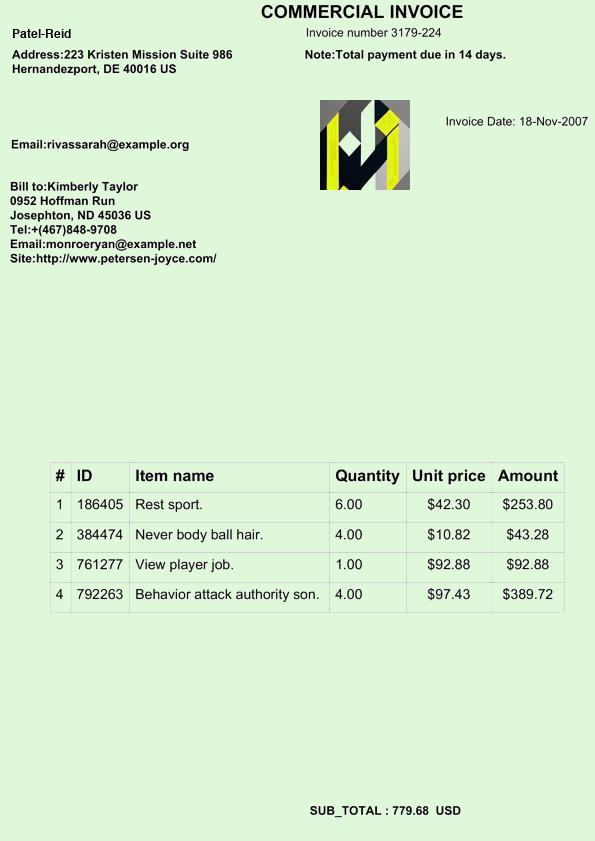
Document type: Invoice